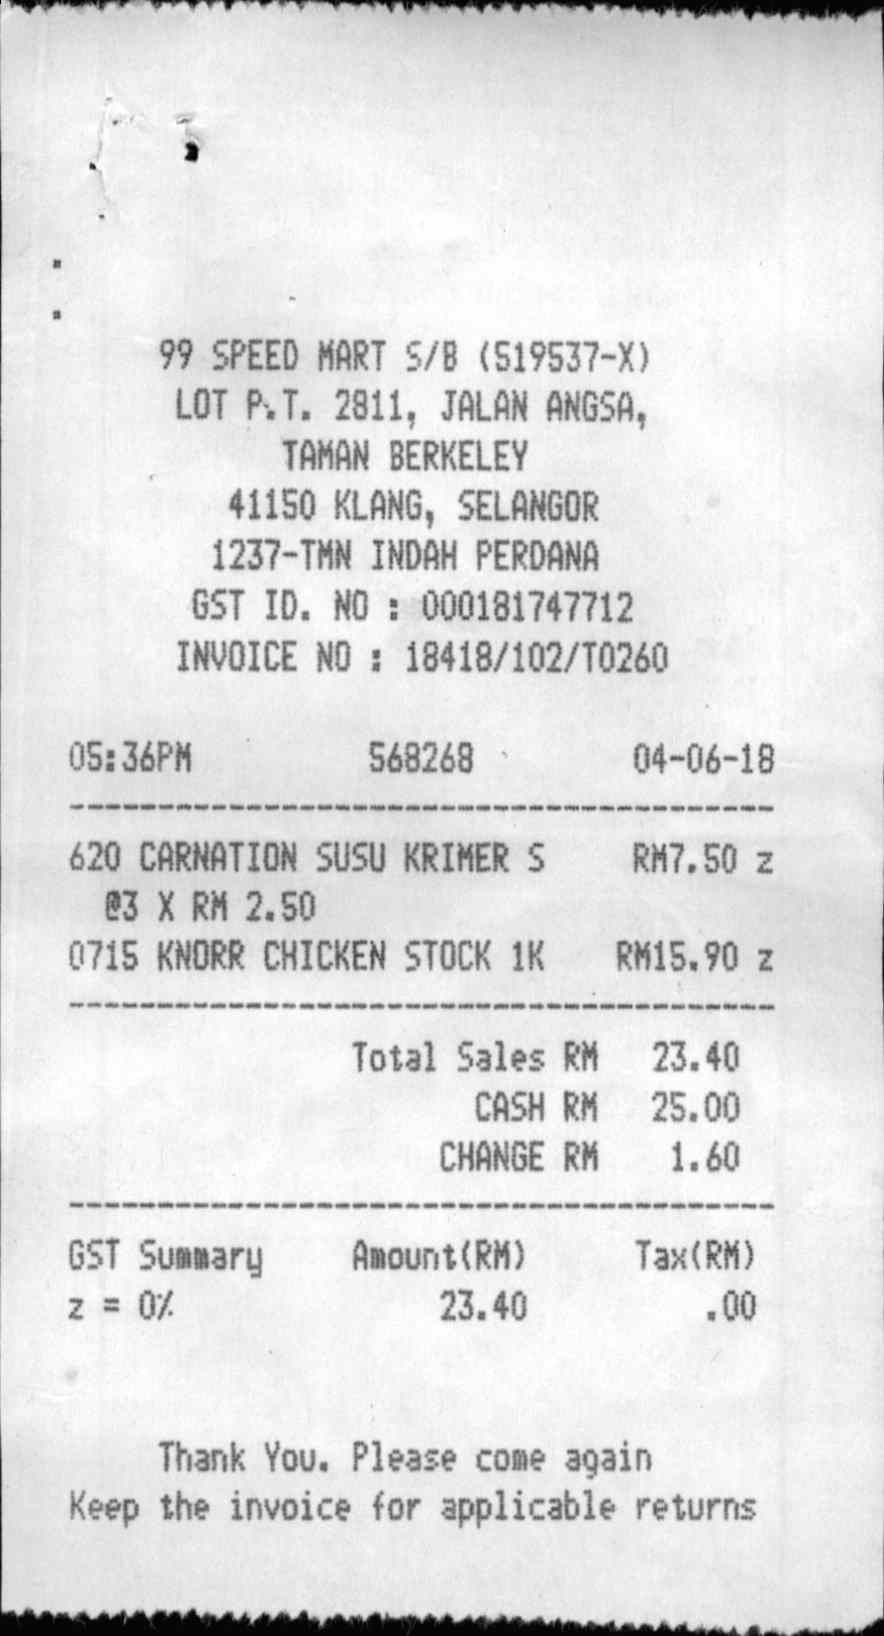
99 SPEED MART S/B (519537-X)
LOP P.T. 2811, JALAN ANGSA,
TAMAN BERKELEY
41150 KLANG, SELANGOR
1237-TMN INDAH PERDANA
GST ID. NO : 000181747712
INVOICE NO : 18418/102/T0260
05:36PM
568268
04-06-18
620 CARNATION SUSU KRIMER S
RM7.50 Z
@3 X RM 2.50
0715 KNORR CHICKEN STOCK 1K
RM15.90 Z
TOTAL SALES RM
23.40
CASH RM
25.00
CHANGE RM
1.60
GST SUMMARY
AMOUNT(RM)
TAX(RM)
Z = 0%
23.40
.00
THANK YOU. PLEASE COME AGAIN
KEEP THE INVOICE FOR APPLICABLE RETURNS